Question: Explain the disease:
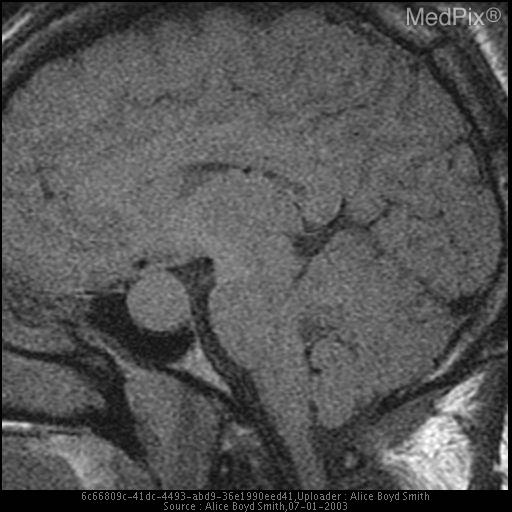
Answer: The disease is discussed as: Pituitary adenomas are the most common intrasellar masses.

Microadenomas are those that are less than or equal to 10 mm in size, and macroadenomas are those that are greater than 10mm.  Seventy-five percent of adenomas are microadenomas.

Prolactin and ACTH secreting tumors are more common, even in males.
Microadenomas are discovered while they are small due to endocrine symptoms.

Macroadenomas most commonly present secondary to mass effect, with symptoms related to optic nerve/chiasm compression, hydrocephalus, cranial nerve palsies, or occasionally anterior pituitary dysfunction.

Clivus or cavernous sinus invasion generally precludes complete surgical resection.